Question: What might the diagnosis be?
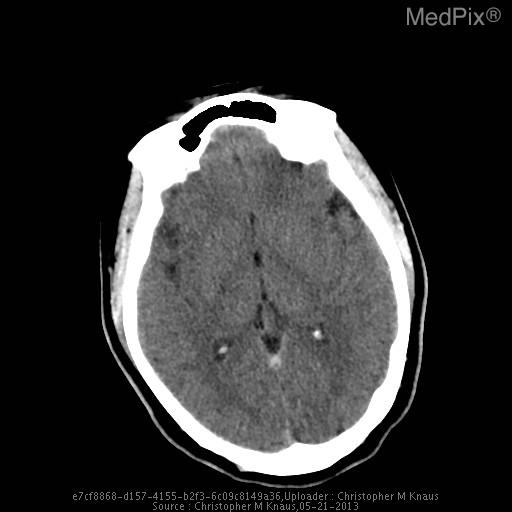
Answer: The possible diagnosis includes Venous sinus thrombosis
Severe dehydration
Polycythemia.